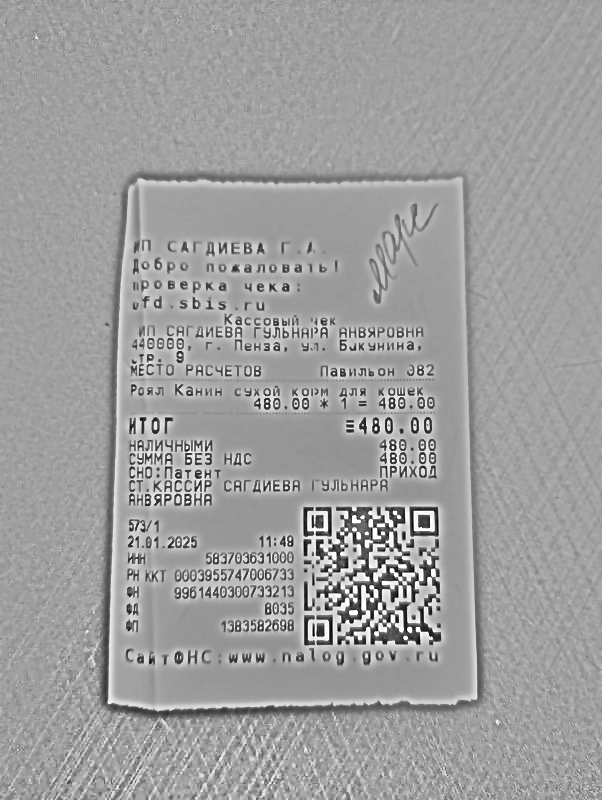
Продавец: ИП САГДИЕВА ГУЛЬНАРА АНВЭРОВНА
ИНН: 583703631000
Дата: 21.01.2025
Товары: Роял Канин сухой корм для кошек
Количество: 1.000
Цена: 480.00
Сумма: 480.00
Итого: 480.00